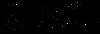
Signature of: tana senn